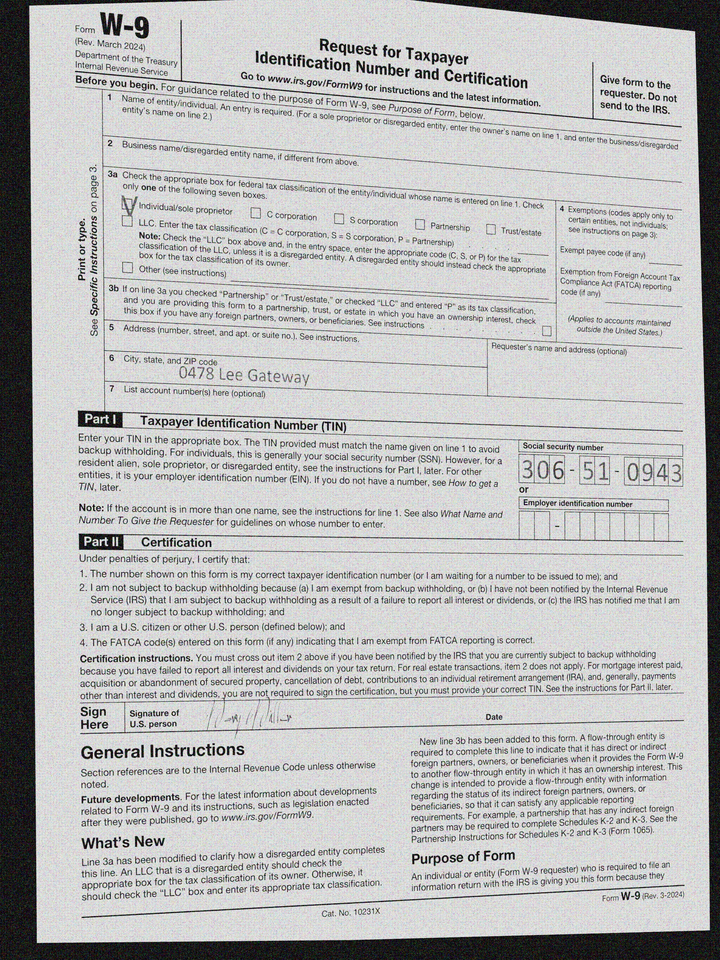
adr1: 0478 Lee Gateway
cbx: yes
ssn: 306510943